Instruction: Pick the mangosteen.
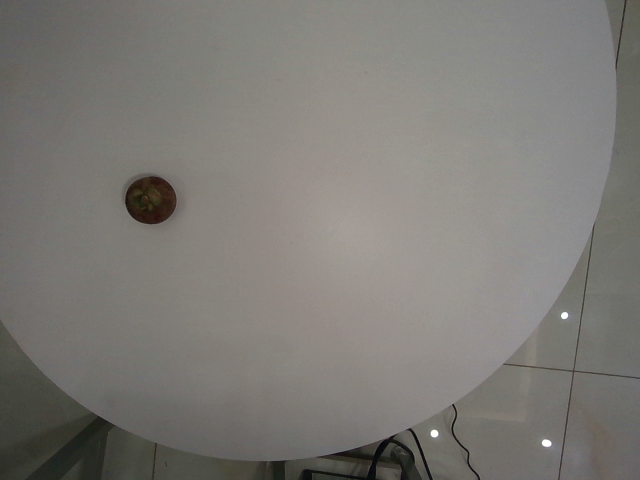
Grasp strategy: vertical